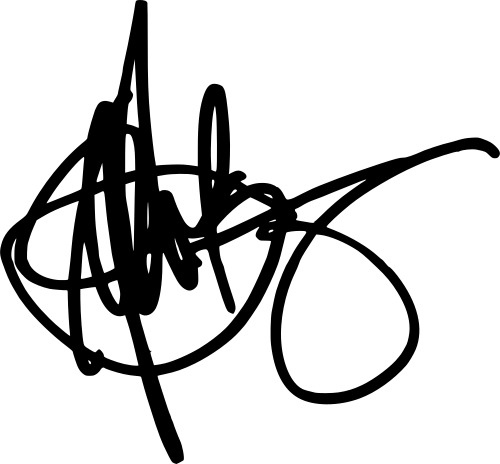
Signature of: paul stookey